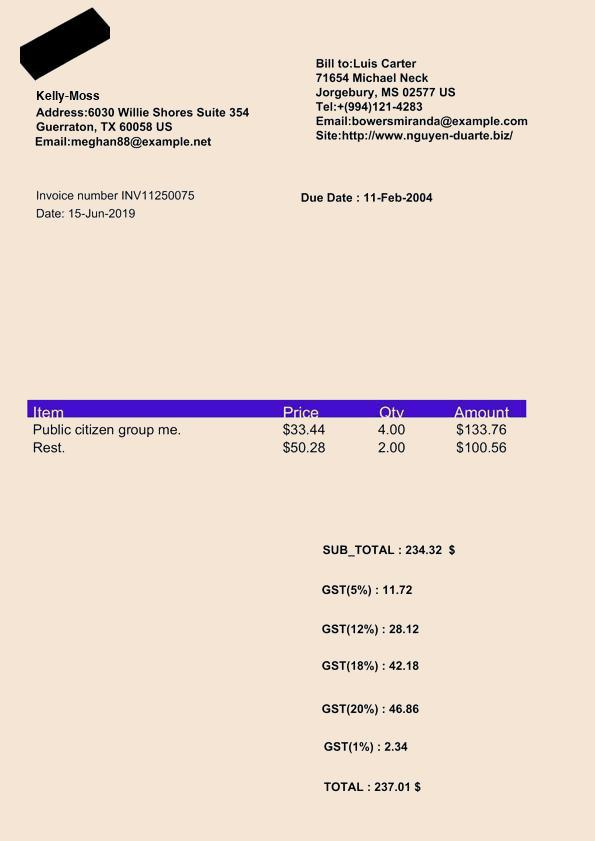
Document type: Invoice